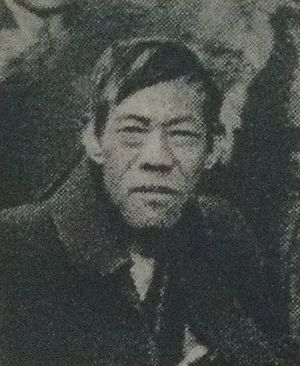
日本語: 坂本紅蓮洞